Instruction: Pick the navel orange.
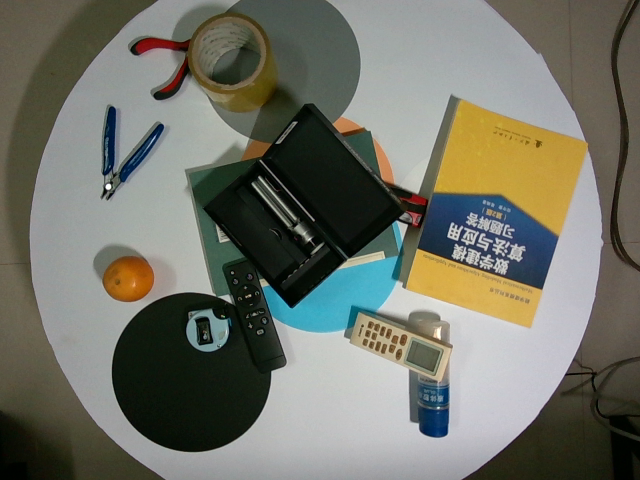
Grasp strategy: vertical